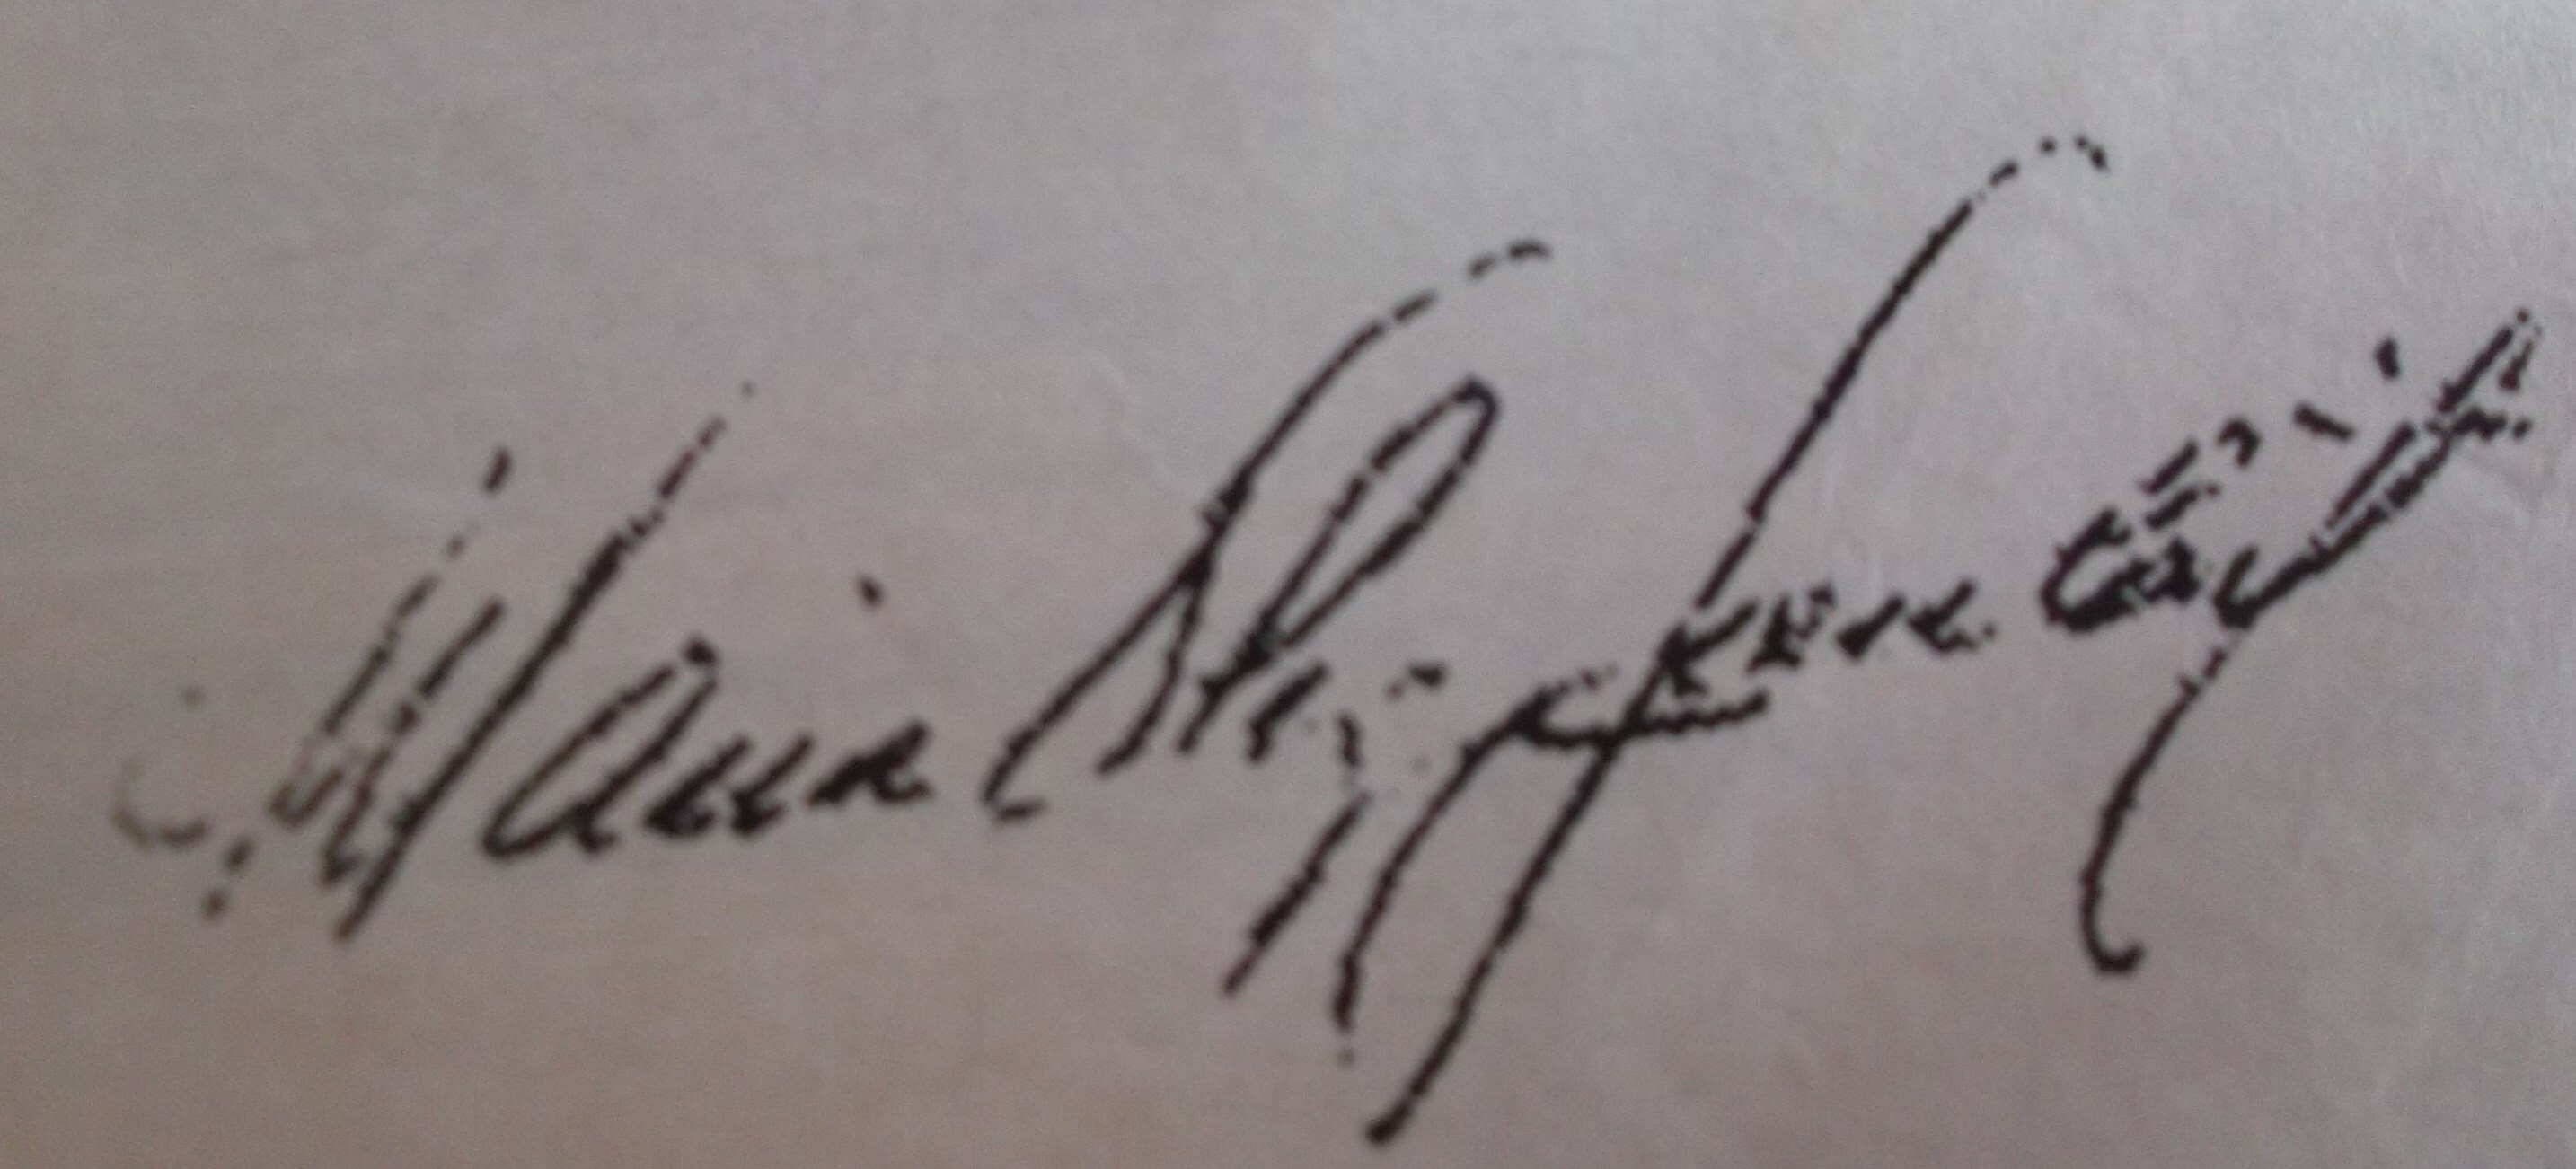
Signature of: maria thereza goulart